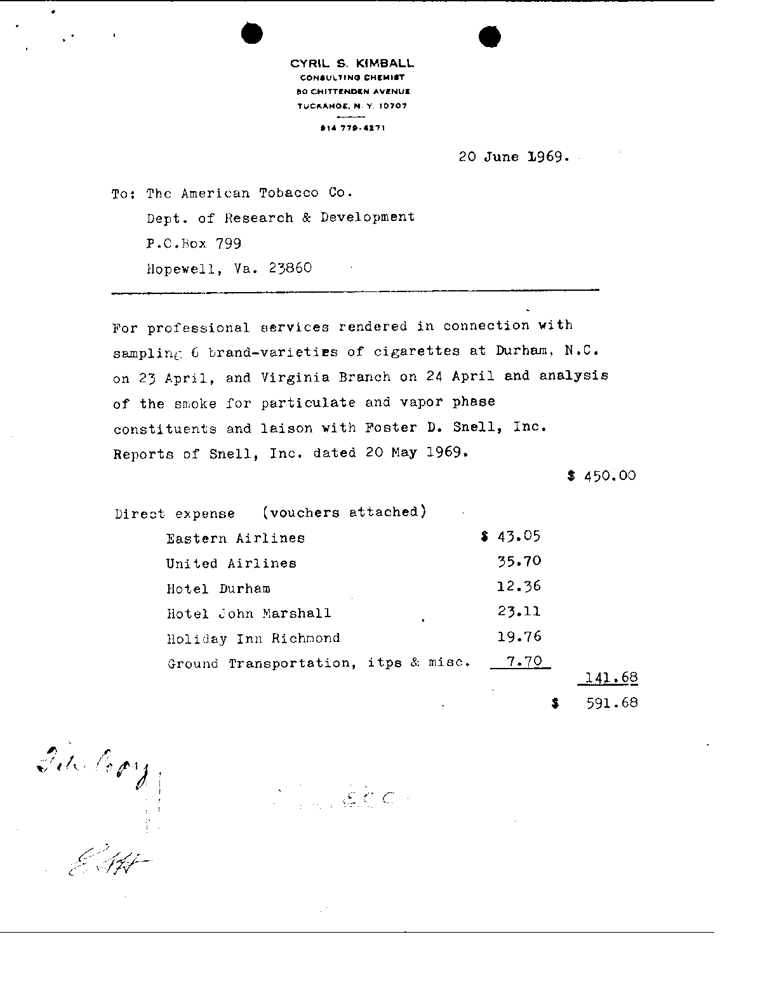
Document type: Invoice